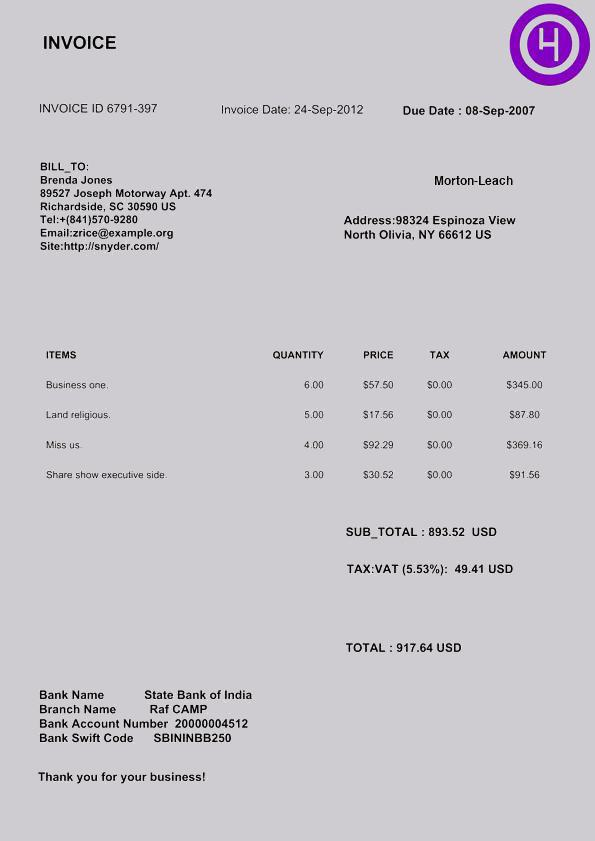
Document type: Invoice